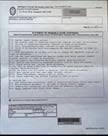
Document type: Invoice